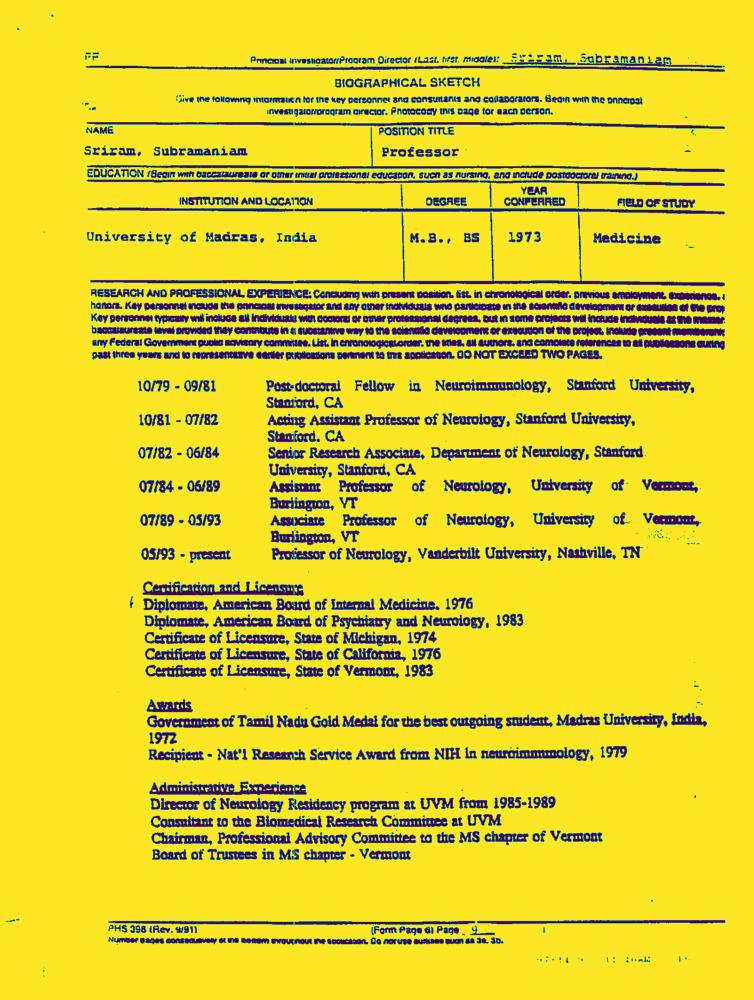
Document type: Resume-Doc